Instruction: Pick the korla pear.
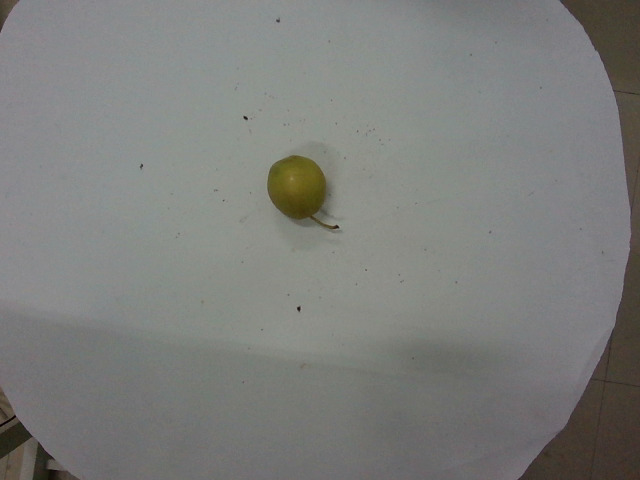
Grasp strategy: vertical